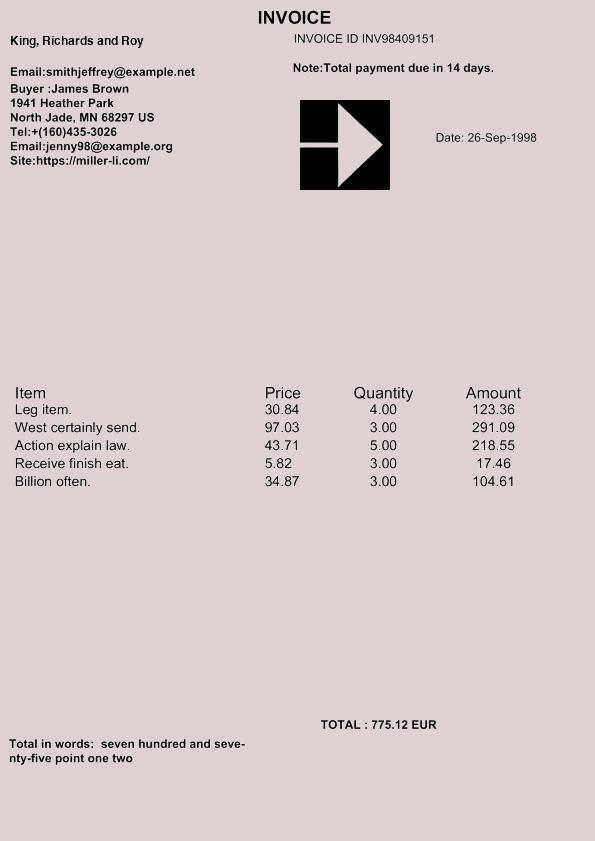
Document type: Invoice